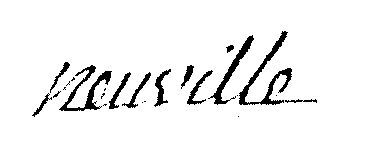
Signature of: gabriel henri rené de neuville